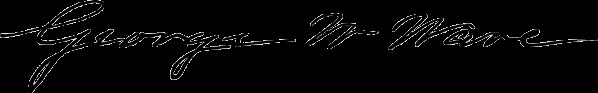
Signature of: george washington ware